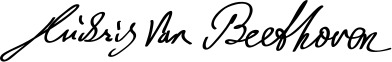
Signature of: ludwig van beethoven